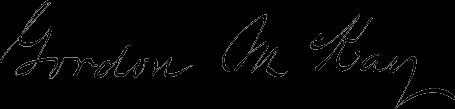
Signature of: gordon mckay